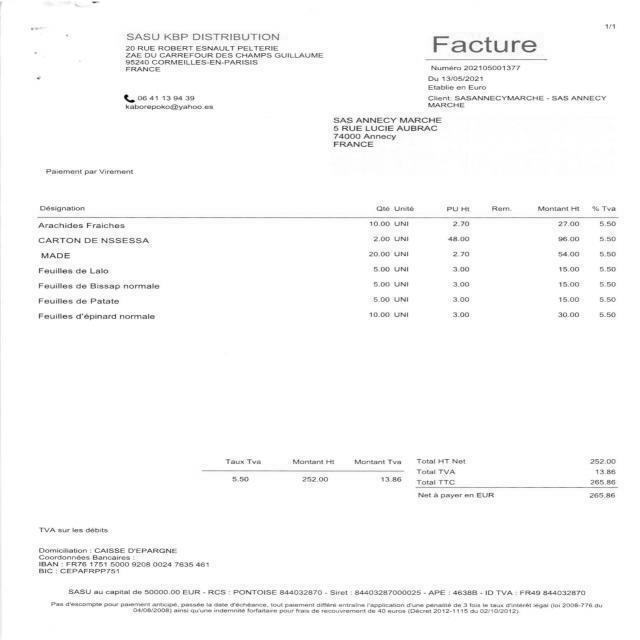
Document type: Invoice